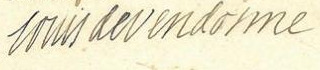
Signature of: louis joseph duke of vendôme